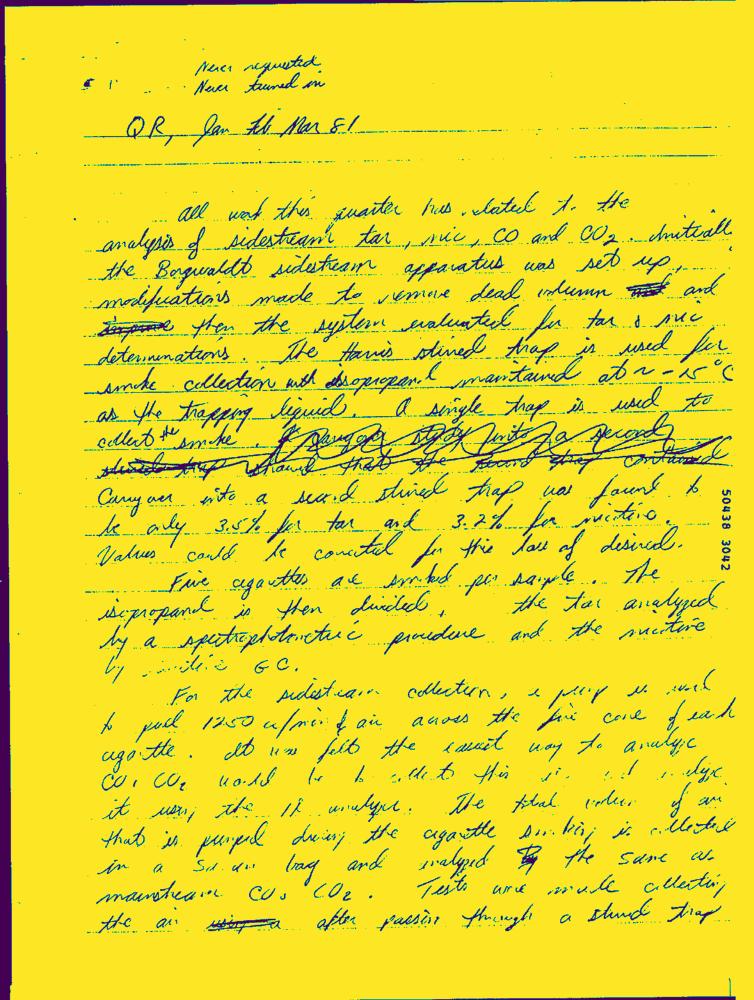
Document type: Hand-Written